Question: What is the assessed value of the property as noted in the document?
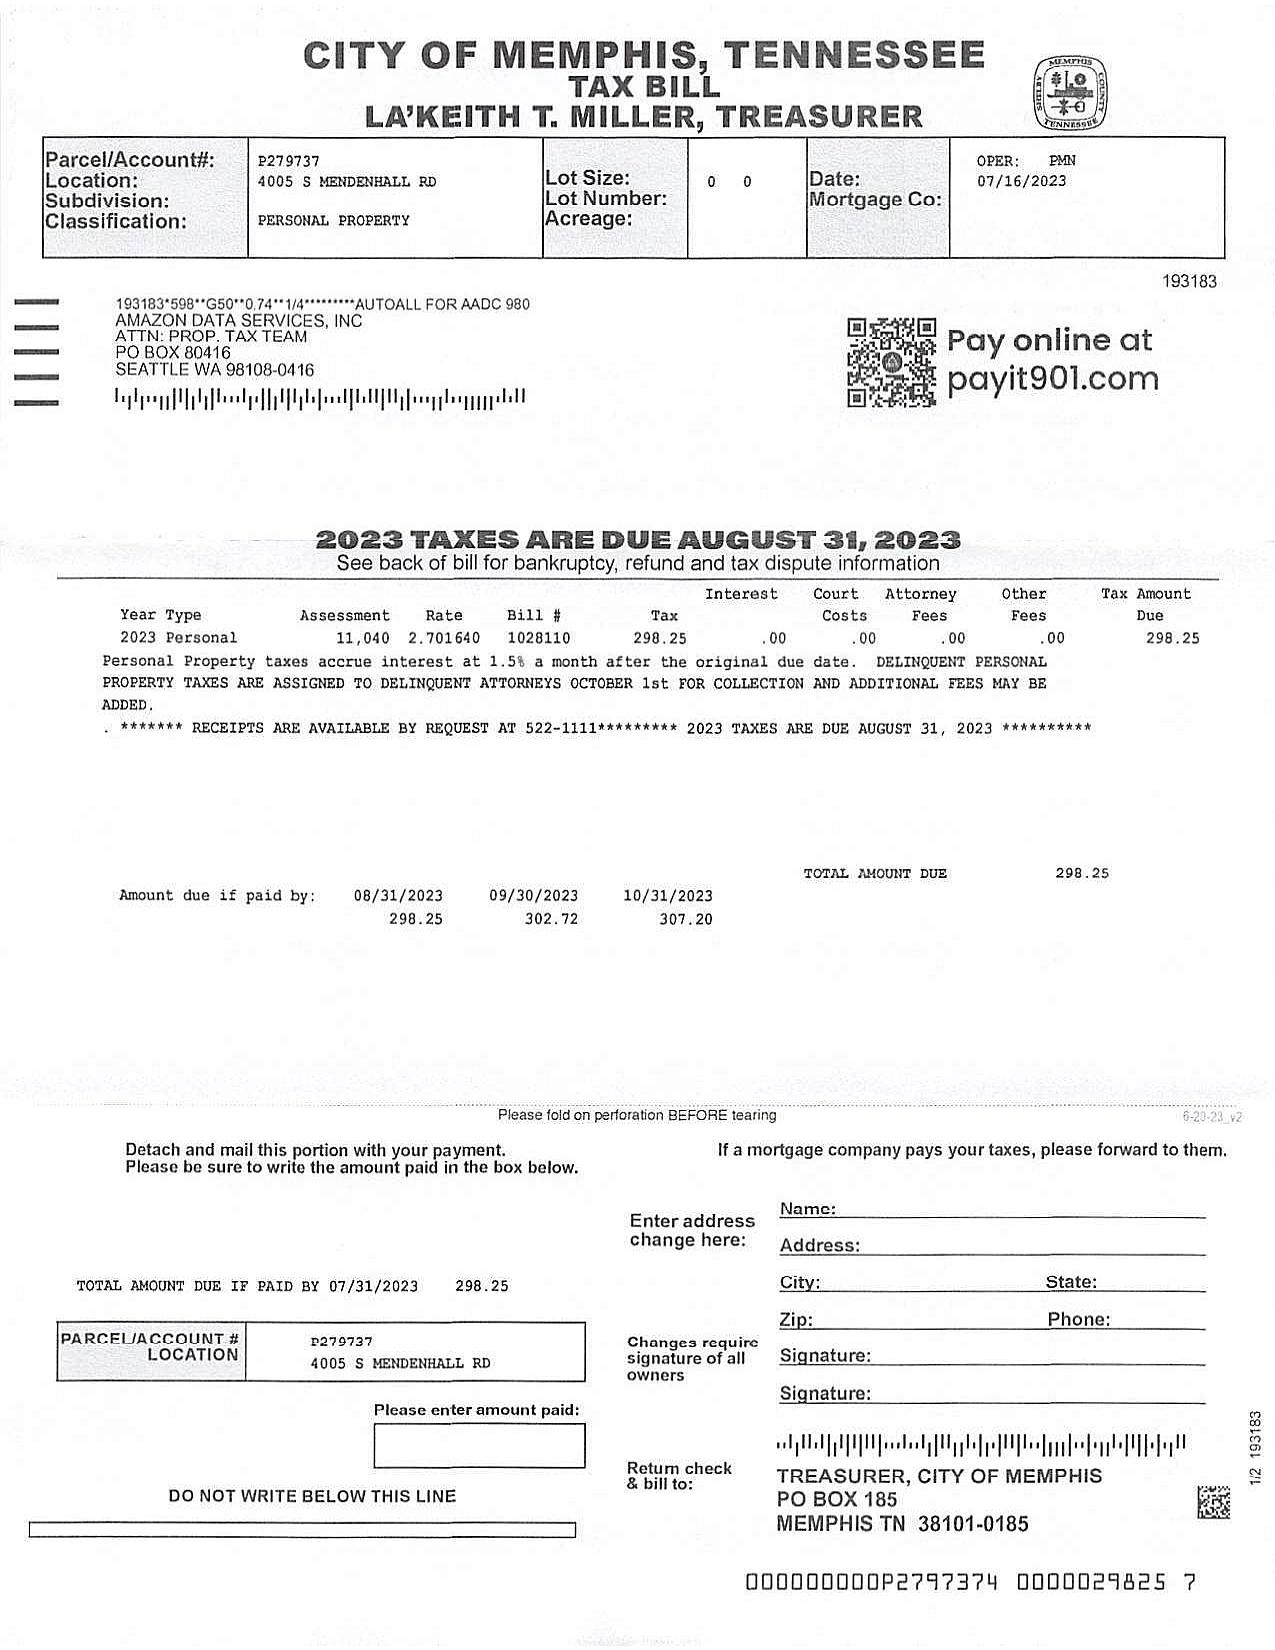
Answer: "11.4"